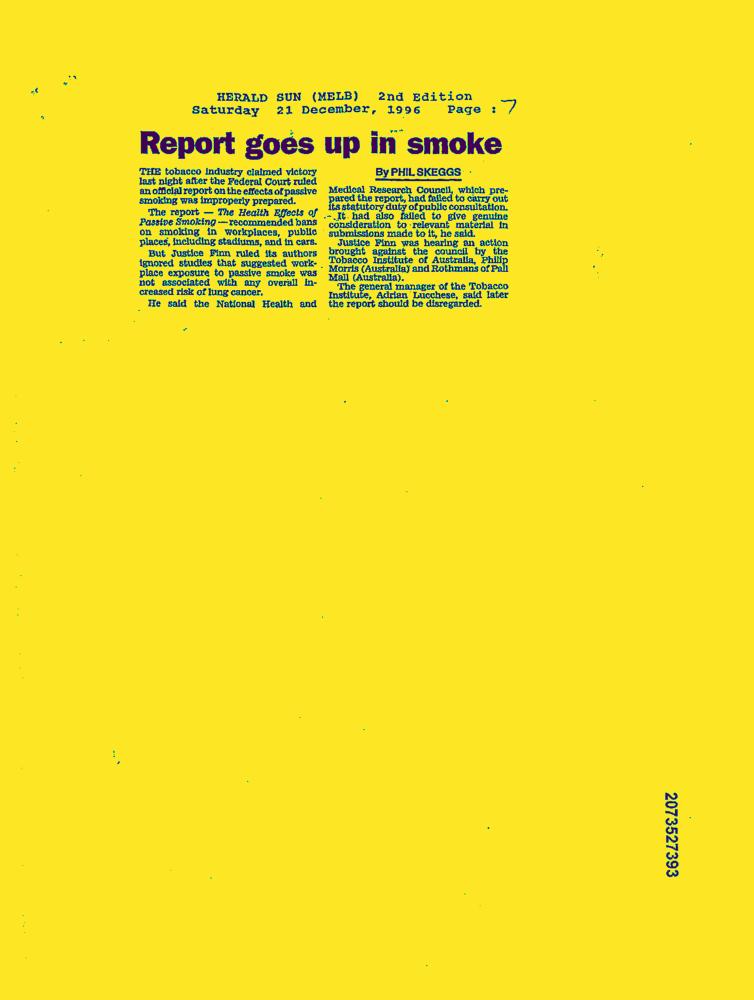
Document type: News-Article